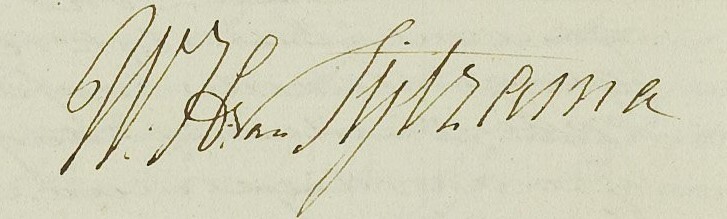
Signature of: willem hendrik fan sytzama